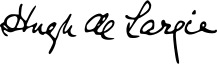
Signature of: hugh de largie